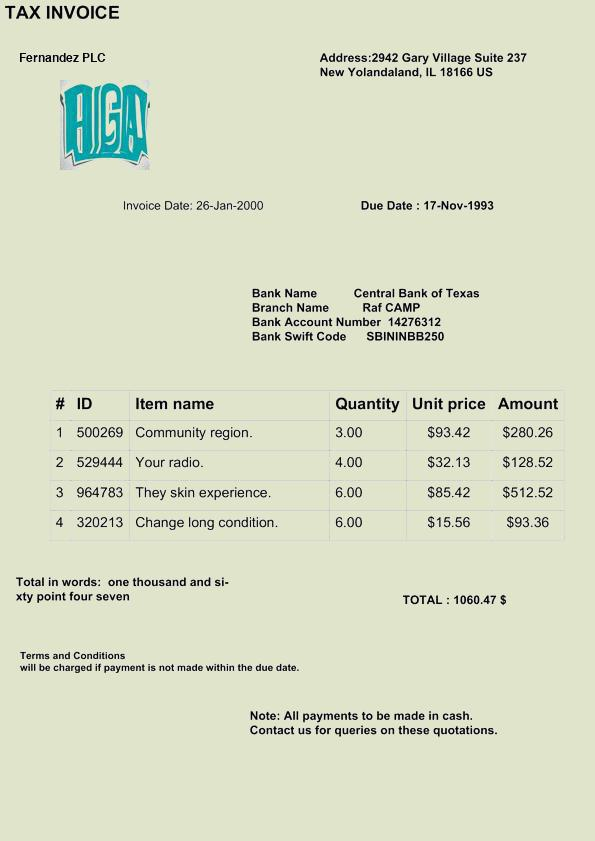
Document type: Invoice